Question: What was observed in the imaging?
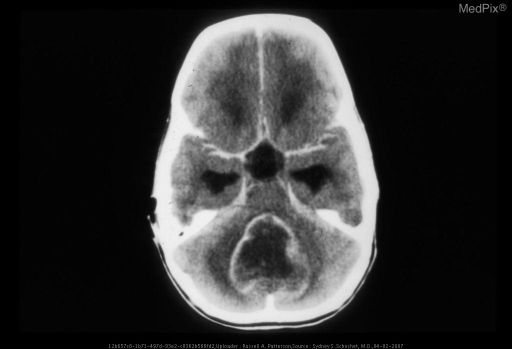
Answer: The imaging shows Neoplasm Name: Pilocytic Astrocytoma

Synonyms: Juvenile pilocytic, spongioblastoma

ICD-O code:

Cell of Origin: Astrocyte

WHO Grade(s): Grade 1

Genetics and Associations: Occures in the optic nerve in NF-1

Demographics (Age, Sex, Incidence): Most common in childhood, with a peak incidence 9 - 15 years. Slight female predilection (13:9 F>M). Accounts for approximately 1/3 of pediatric posterior fossa neoplastic masses.

Common Locations: Cerebellum >> hypothalamus > brainstem, cerebral hemisphere, spinal cord

Gross Appearance: Circumscribed with very narrow zone of infiltration, mural nodule and fluid collection ("cyst")

Histology: biphasic with dense and loose areas, microcysts, Rosenthal fibers

Special Stains:

Radiology: "cyst with nodule" showing intense enhancement of nodule on MR and CT. Largely hypovascular or avascular on angiography

Progression: Does not progress

Prognosis and Treatment: Surgical resection is often curative

COMMENTS: Most benign of astrocytoma types, most common subtype of astrocytoma in posterior fossa in children, most common type of hypothalamic glioma Pilocytic cerebellar astrocytoma.